Question: In what way does the history help explain the case?
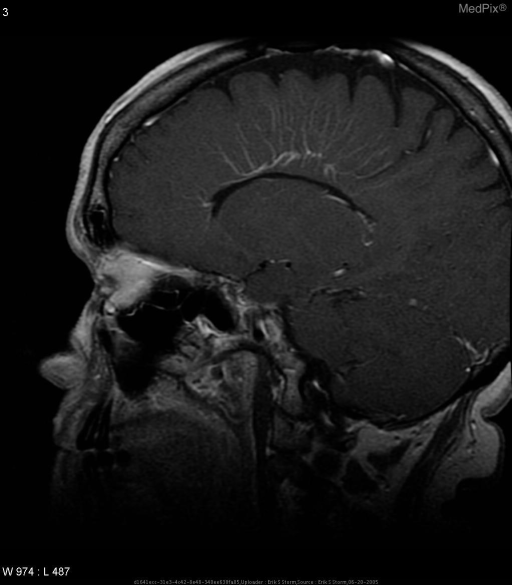
Answer: The patient's history of Right facial pain. is key in understanding the case.